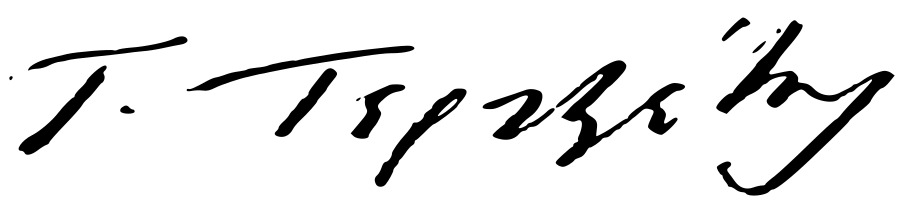
Signature of: georgios tertsetis